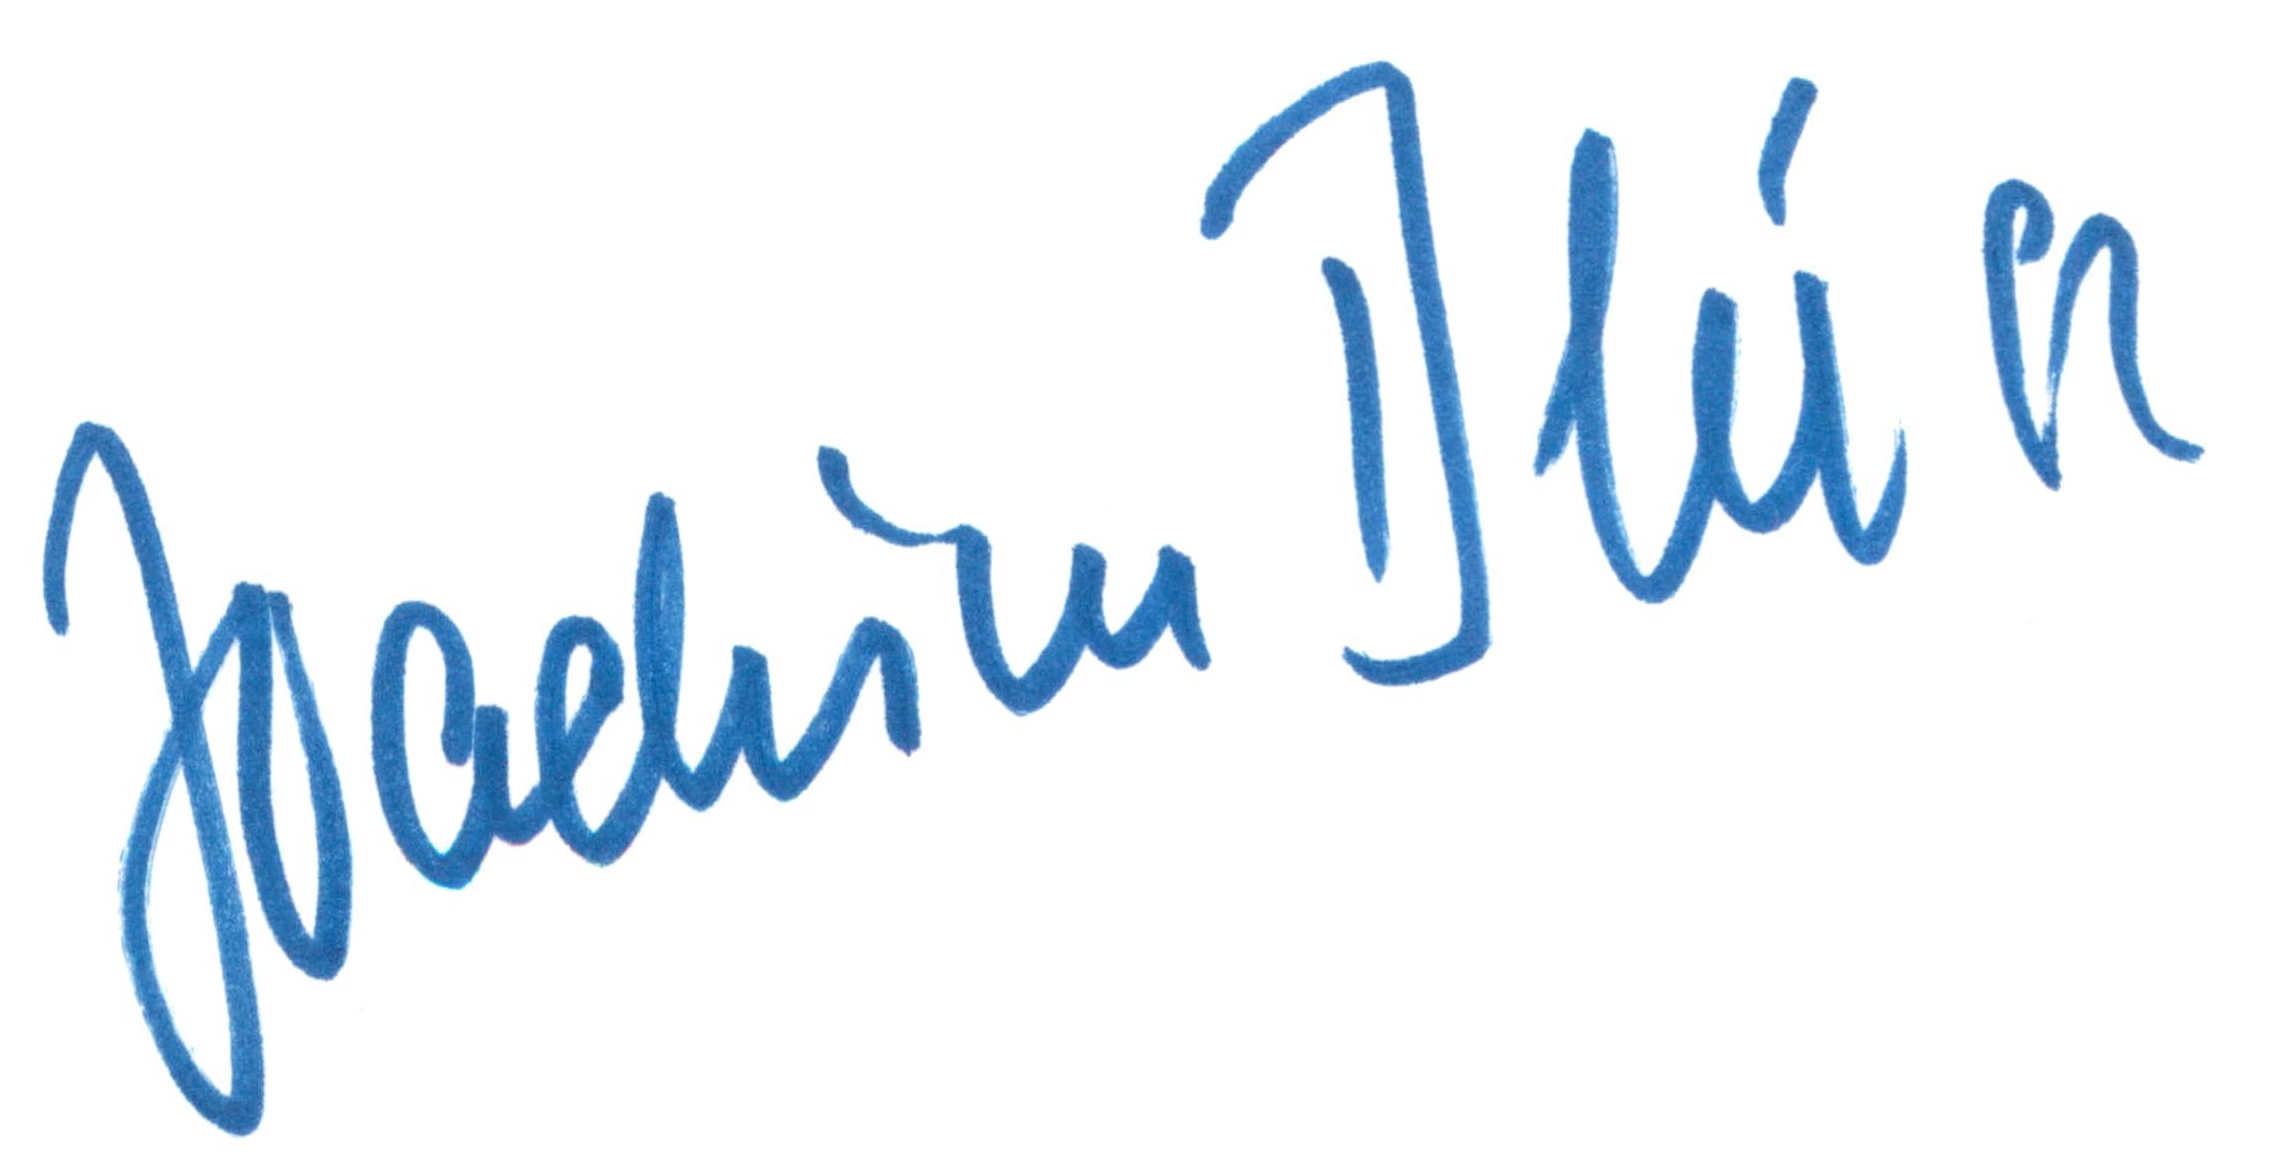
Signature of: joachim bliese